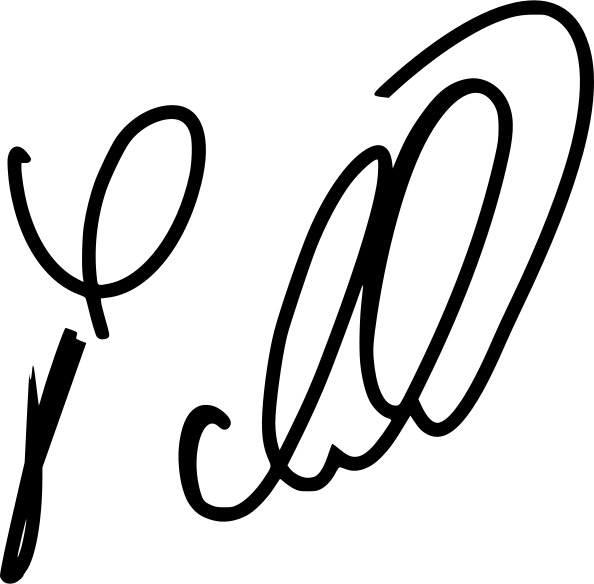
Signature of: predrag mijatović